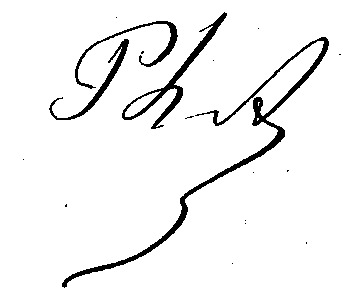
Signature of: philibert audebrand